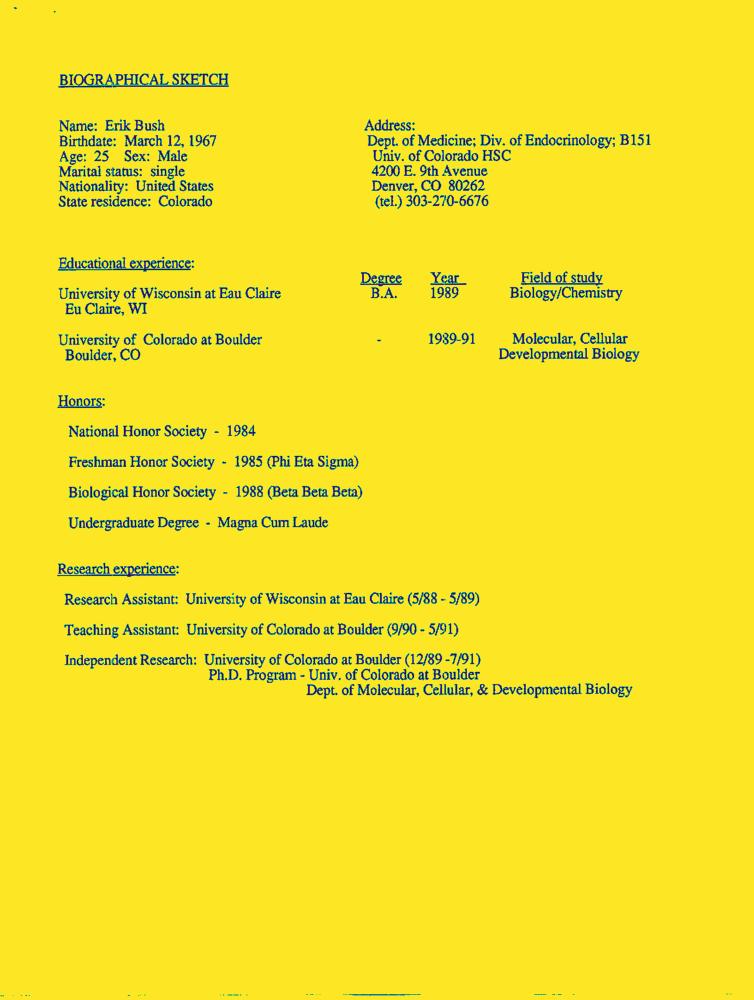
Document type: Resume-Doc